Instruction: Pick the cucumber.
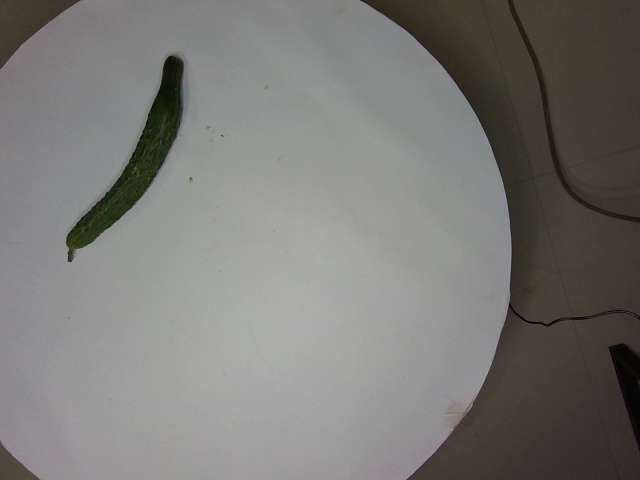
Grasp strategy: vertical